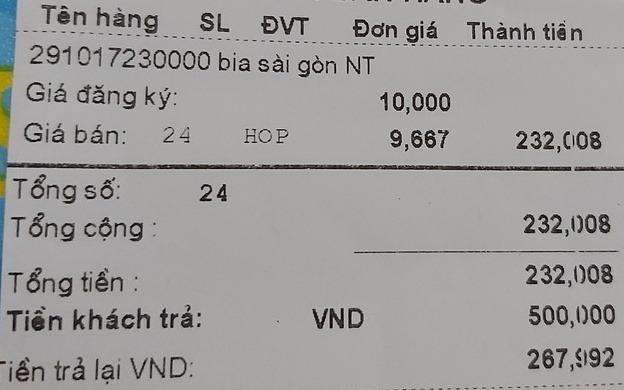
<table>
<tr>
<th>Tên hàng</th>
<th>SL</th>
<th>ĐVT</th>
<th>Đơn giá</th>
<th>Thành tiền</th>
</tr>
<tr>
<td>291017230000 bia sài gòn NT</td>
<td></td>
<td></td>
<td></td>
<td></td>
</tr>
<tr>
<td>Giá đăng ký:</td>
<td></td>
<td></td>
<td>10,000</td>
<td></td>
</tr>
<tr>
<td>Giá bán:</td>
<td>24</td>
<td>HOP</td>
<td>9,667</td>
<td>232,008</td>
</tr>
</table>

Tổng số: 24
Tổng cộng : 232,008
Tổng tiền : 232,008
Tiền khách trả: VND 500,000
Tiền trả lại VND: 267,992